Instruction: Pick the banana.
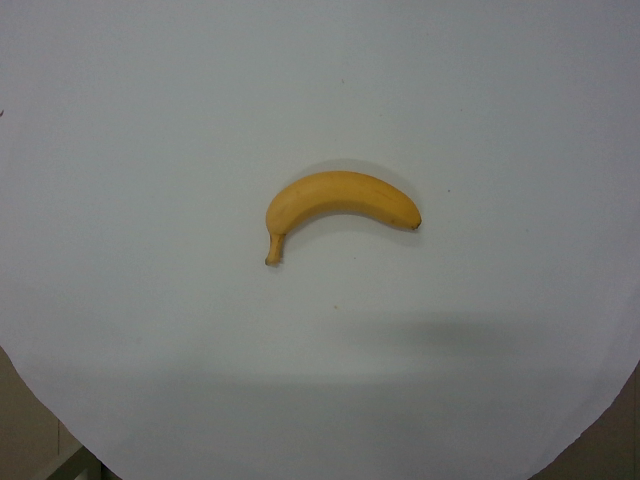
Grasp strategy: vertical